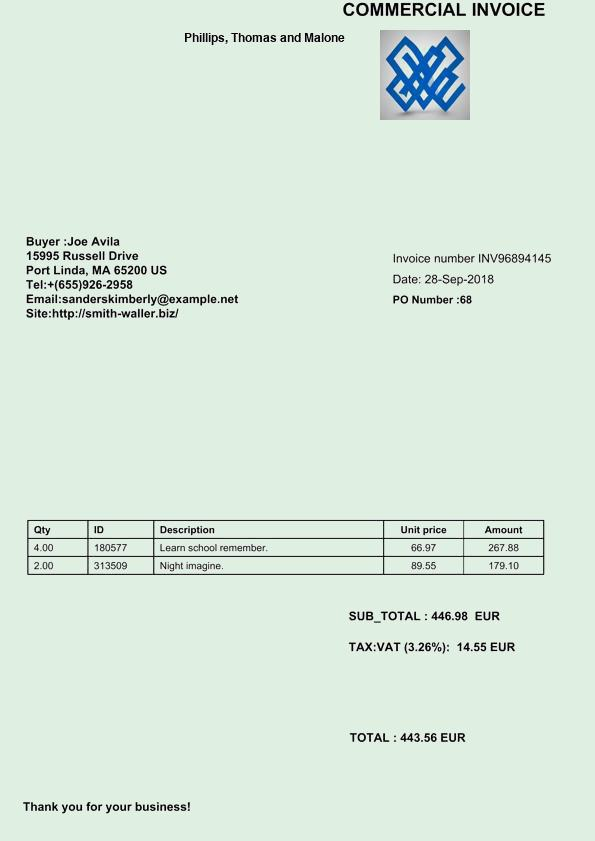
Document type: Invoice